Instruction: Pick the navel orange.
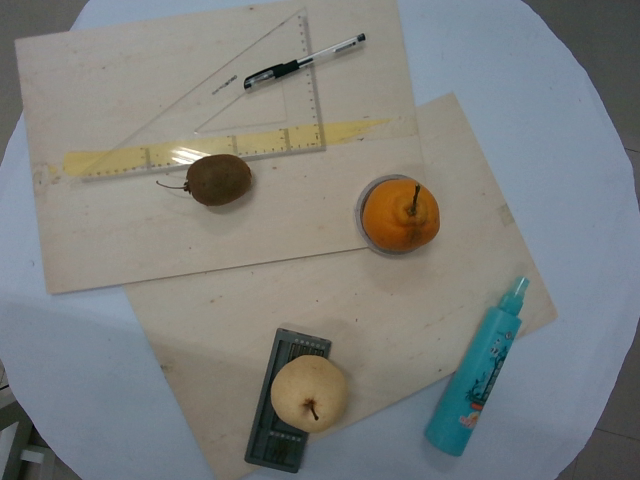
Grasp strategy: vertical